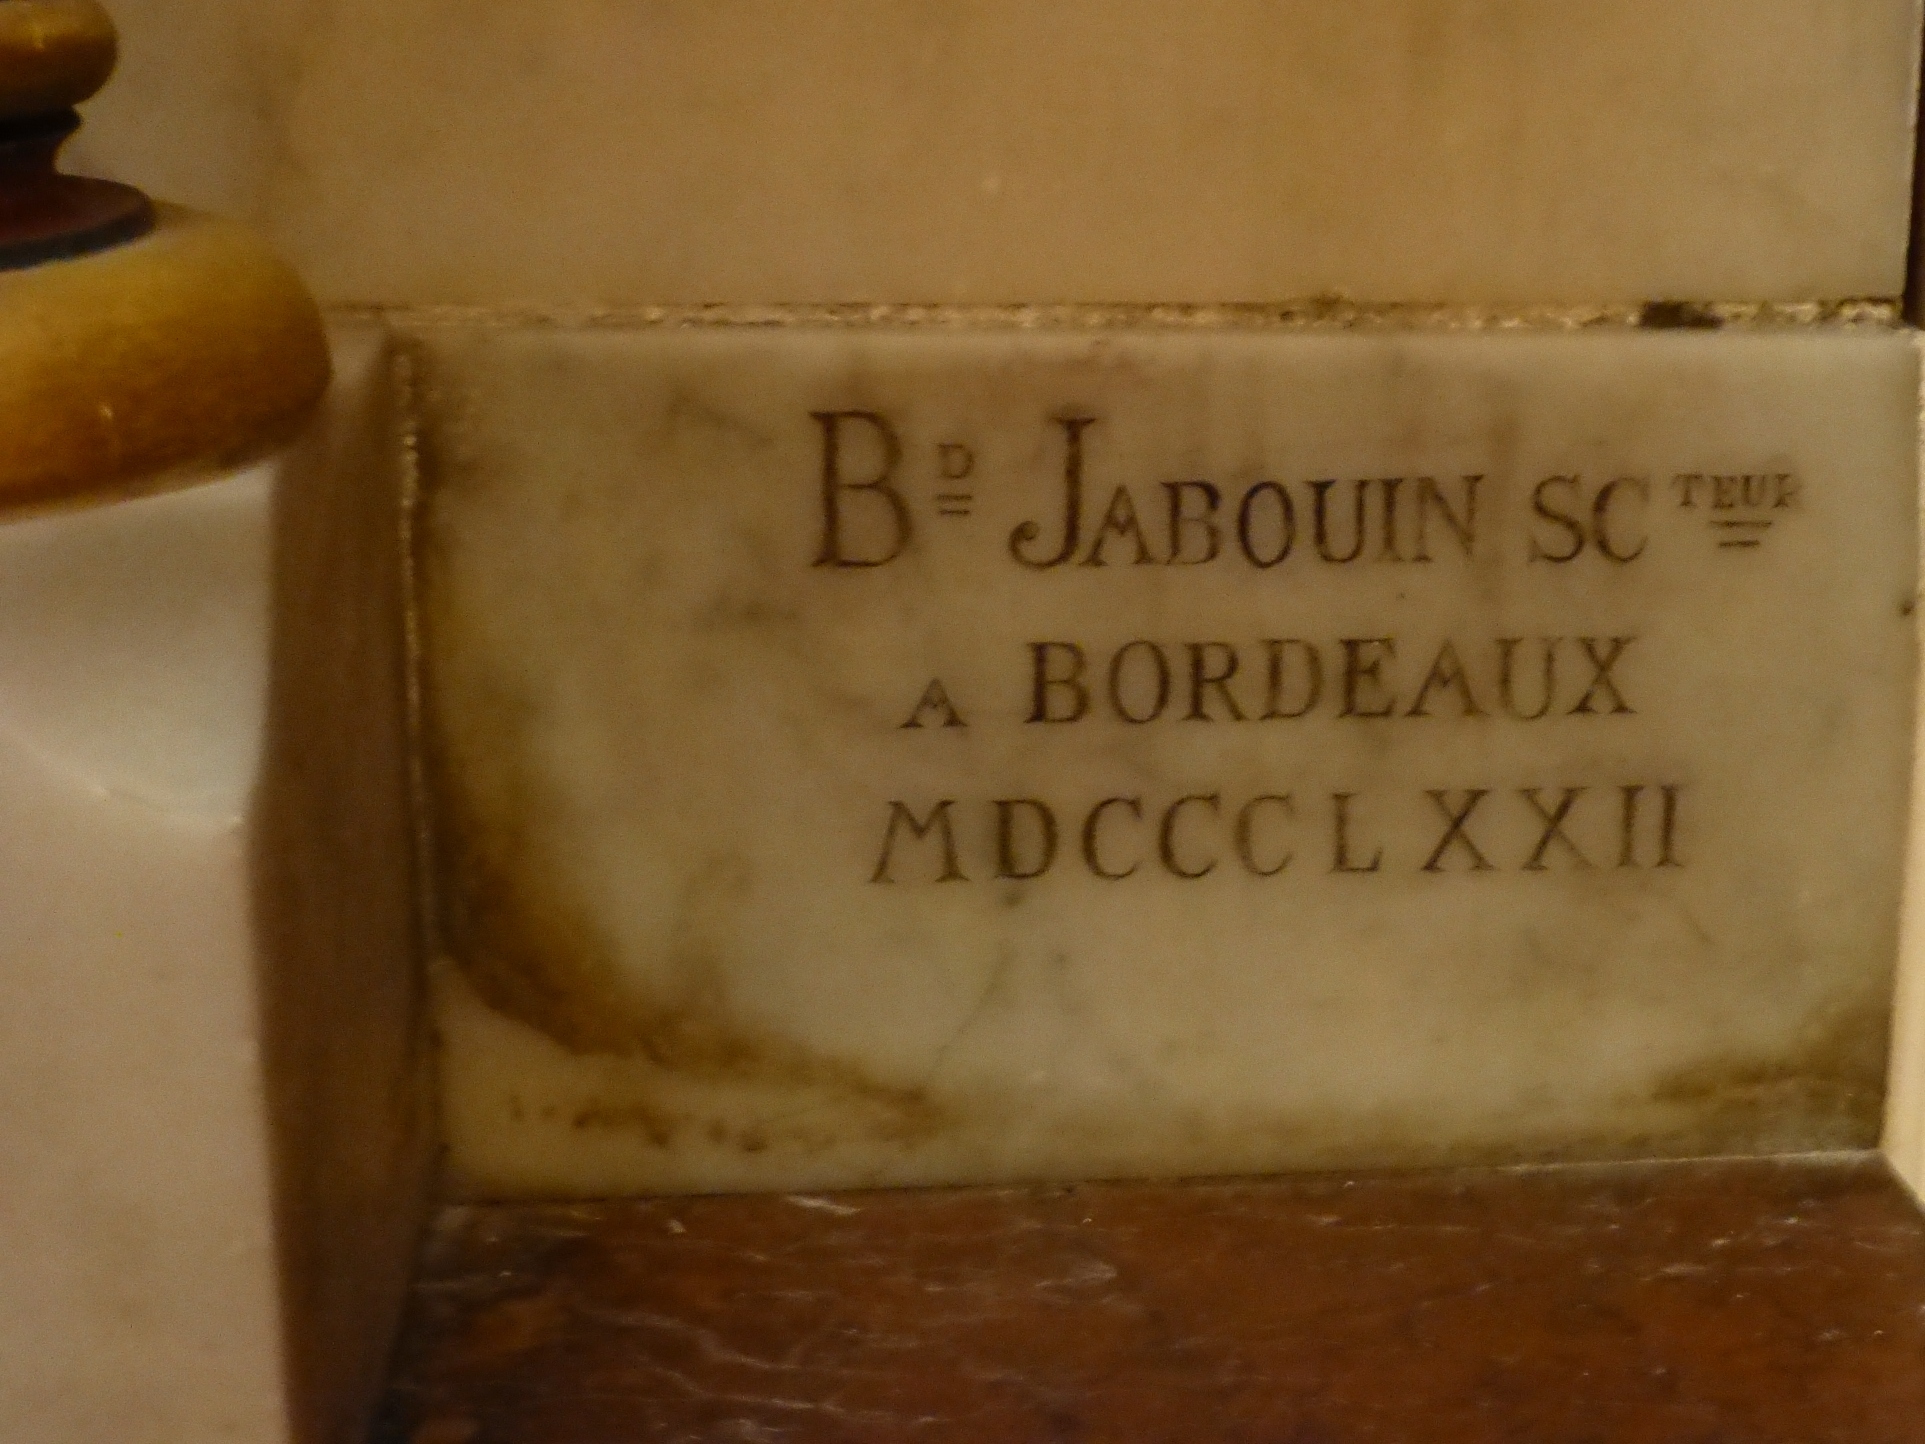
Signature of: bernard jabouin